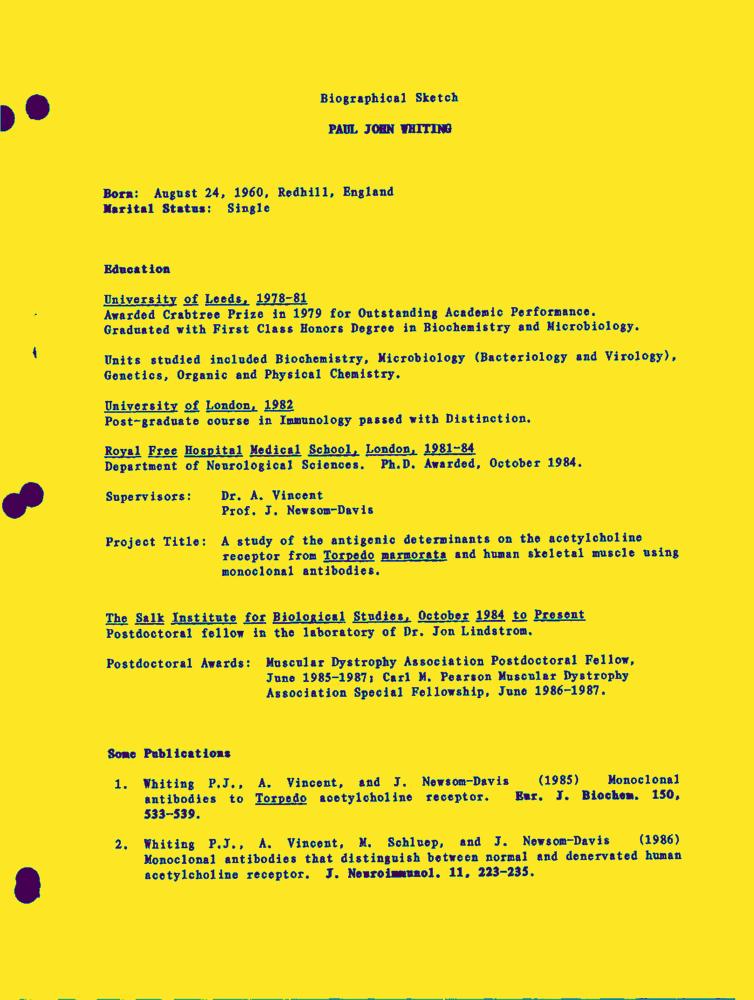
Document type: Resume-Doc